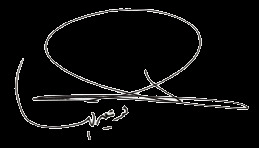
Signature of: tawfiq tamimi